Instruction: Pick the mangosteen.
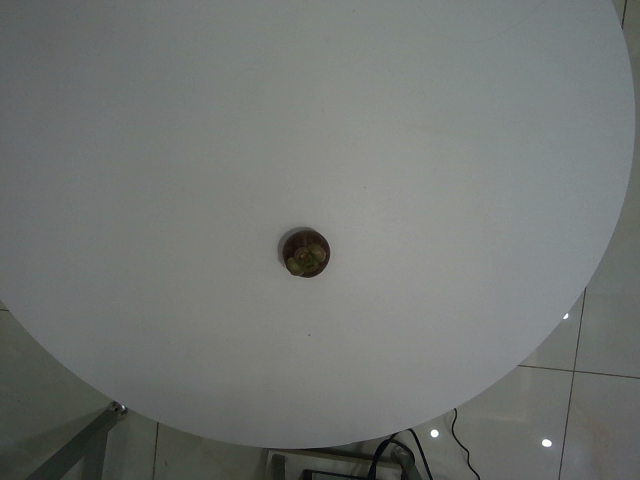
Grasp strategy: vertical